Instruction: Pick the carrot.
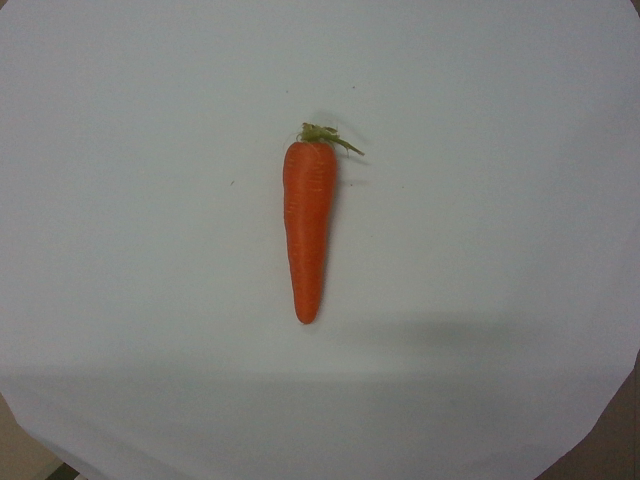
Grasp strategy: vertical